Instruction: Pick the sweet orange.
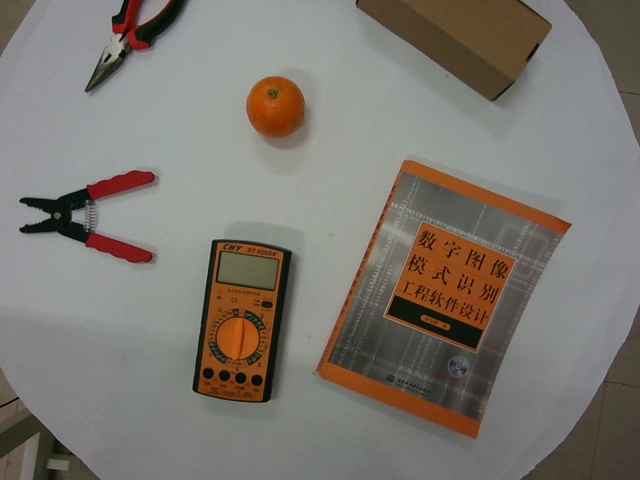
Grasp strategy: vertical